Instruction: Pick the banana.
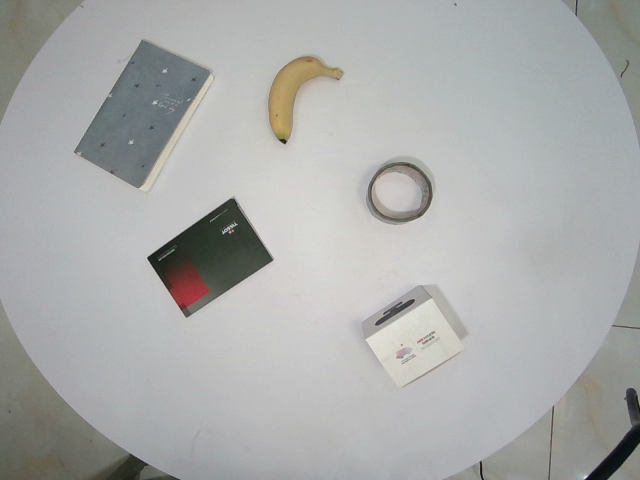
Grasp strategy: vertical